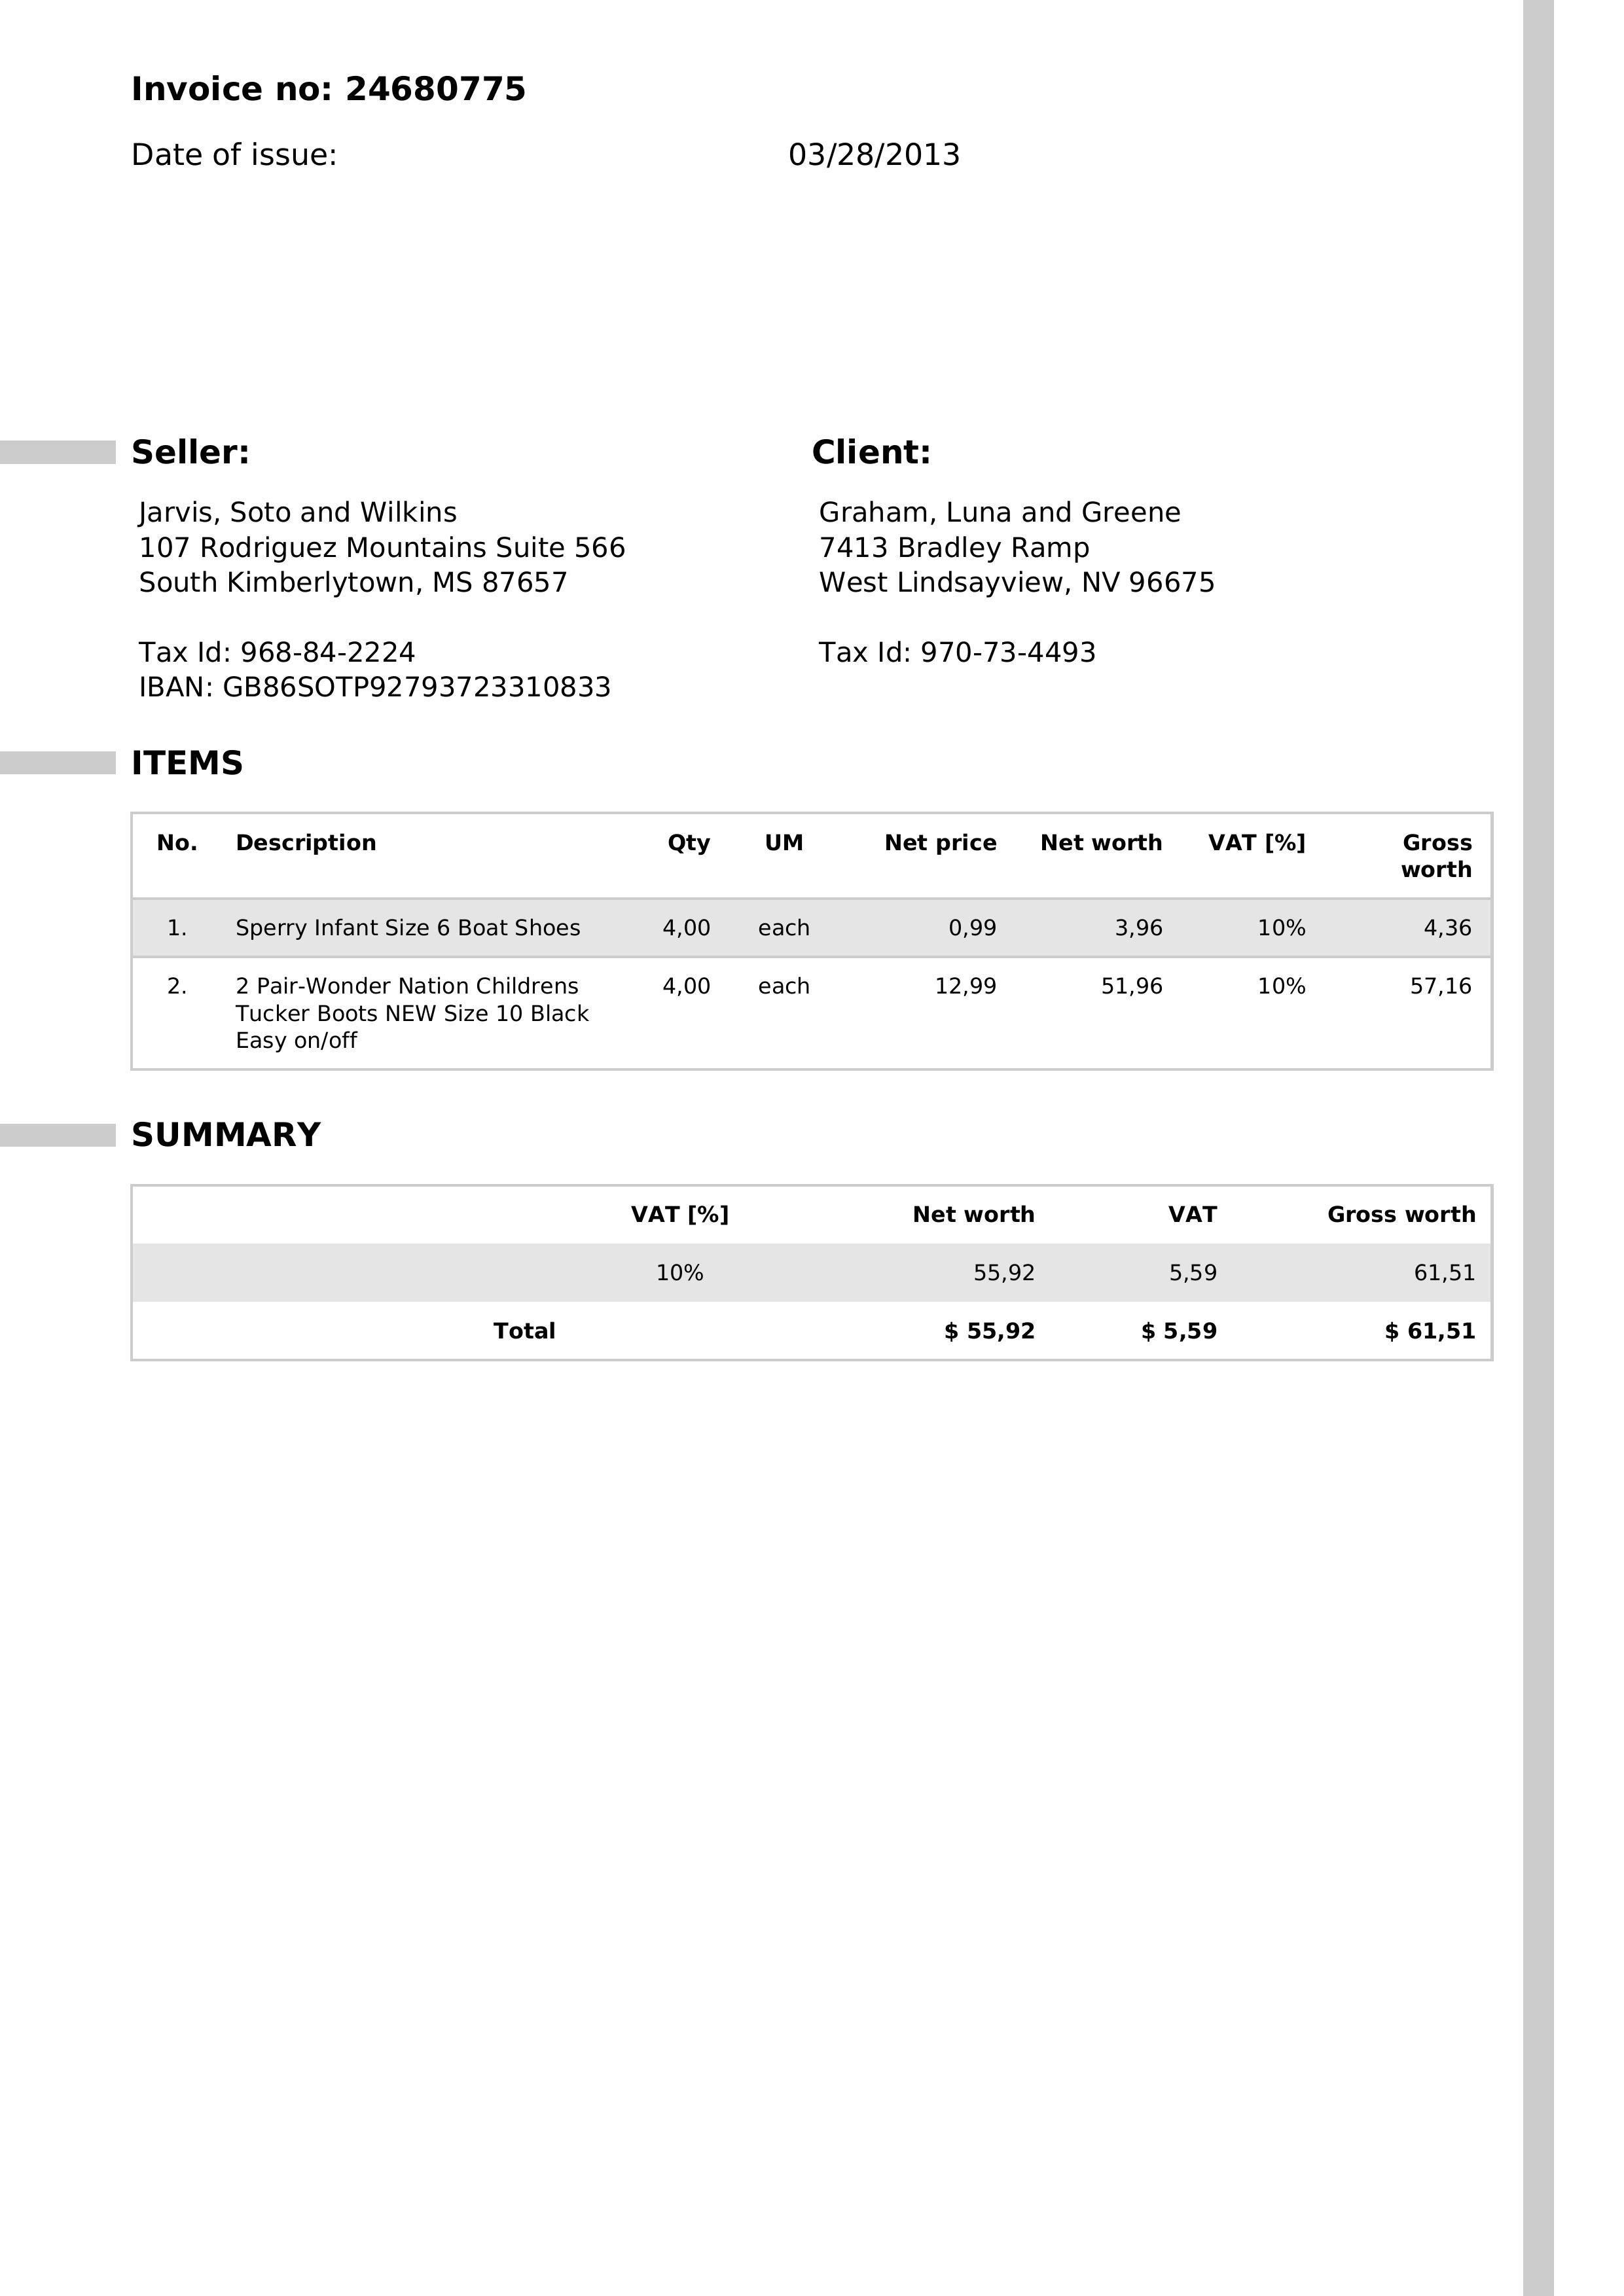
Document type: Invoice